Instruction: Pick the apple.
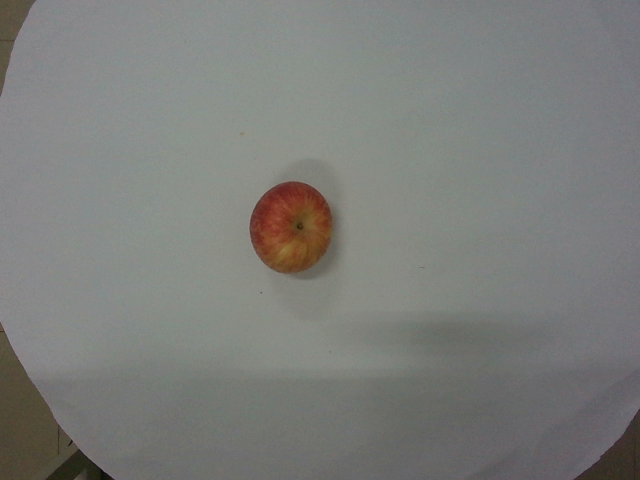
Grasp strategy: vertical